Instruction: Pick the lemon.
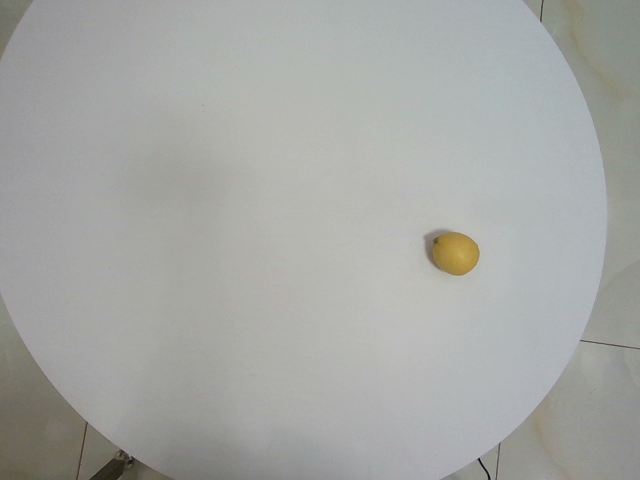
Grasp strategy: vertical